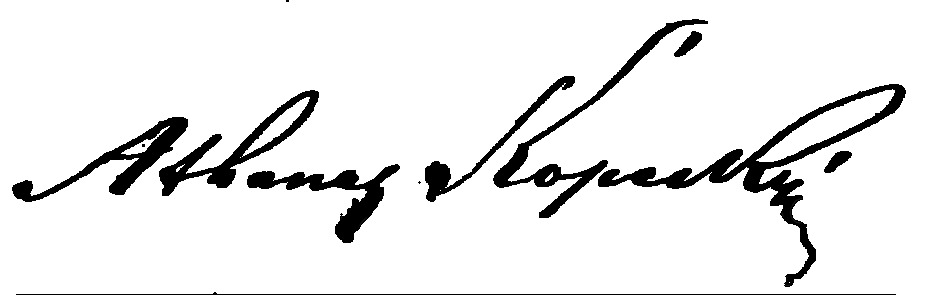
Signature of: atanáš kopecký